Question: What is the main concern?
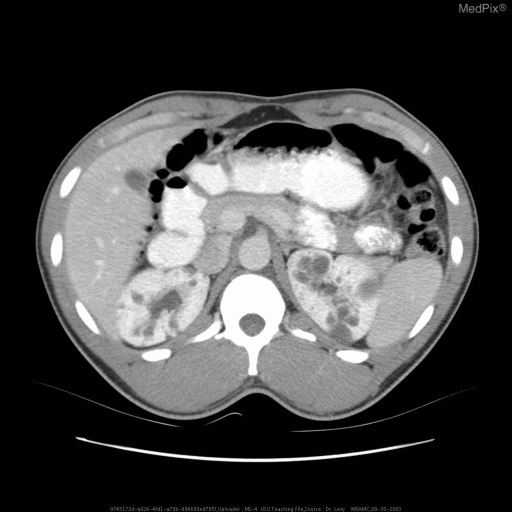
Answer: The findings suggest Multiple bilateral renal cysts consistent with the diagnosis of Adult Polycystic Kidney Disease. Multiple bilateral renal cysts consistent with the diagnosis of Adult Polycystic Kidney Disease. The patient might have a history of 26 year of African American male.